Question: What jurisdiction, city, or county is the document associated with?
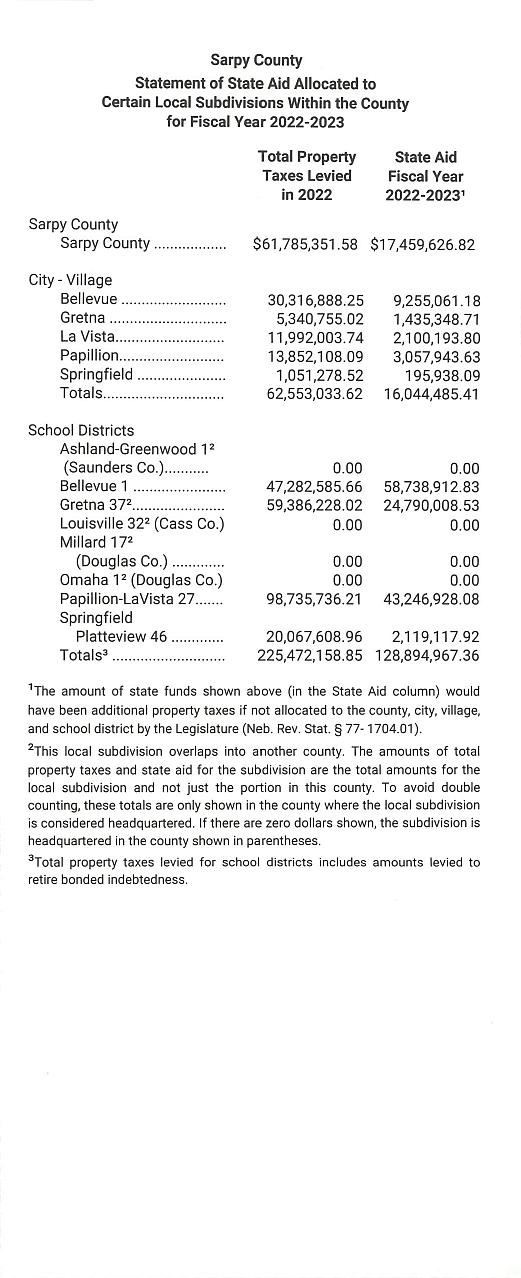
Answer: "Sarpy County"